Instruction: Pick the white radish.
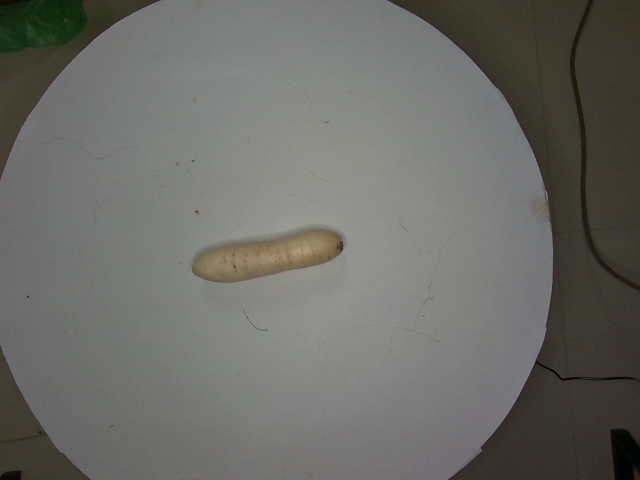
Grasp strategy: vertical